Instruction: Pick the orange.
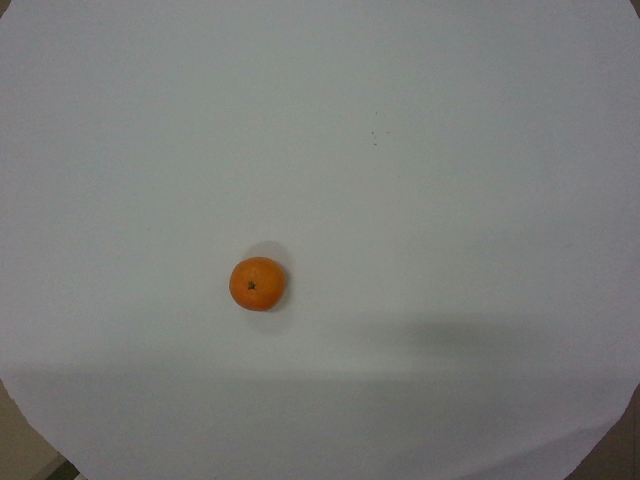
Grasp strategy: vertical